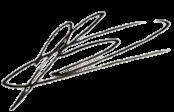
Signature of: josh beauchamp